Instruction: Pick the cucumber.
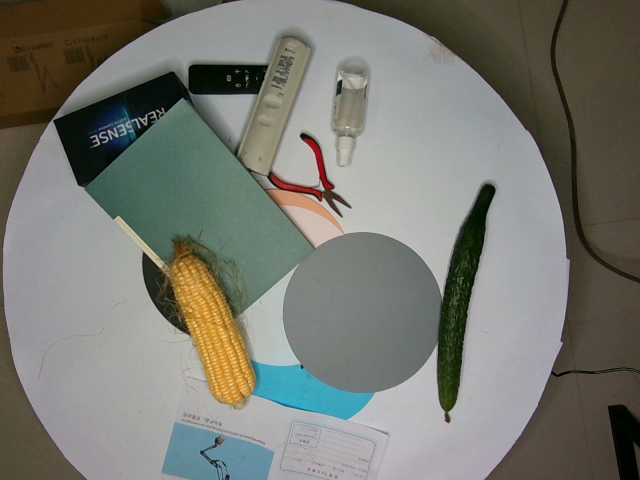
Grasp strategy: vertical